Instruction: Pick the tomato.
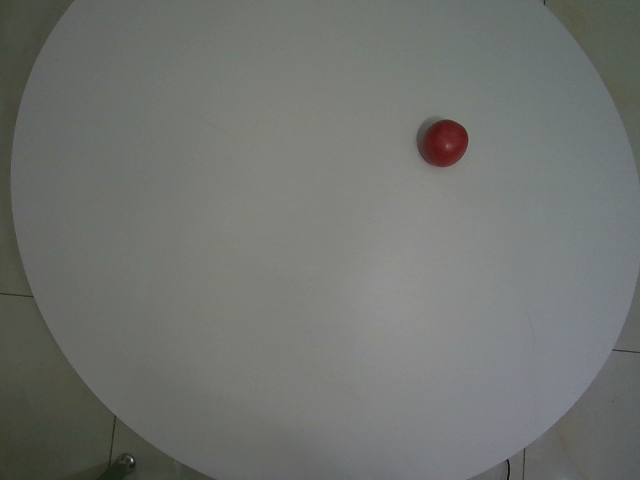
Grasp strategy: vertical